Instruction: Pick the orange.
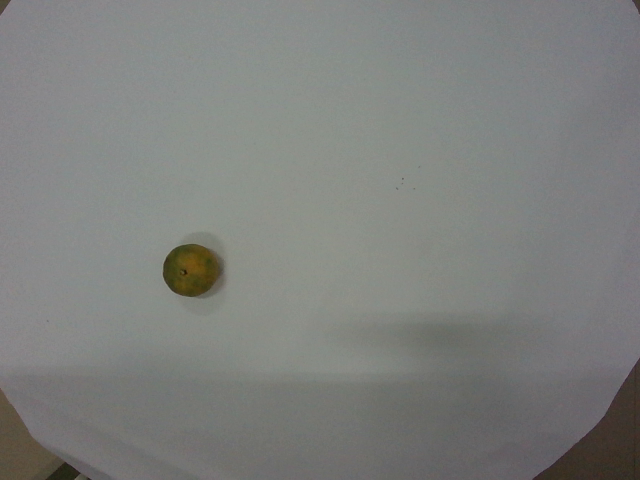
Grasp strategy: vertical